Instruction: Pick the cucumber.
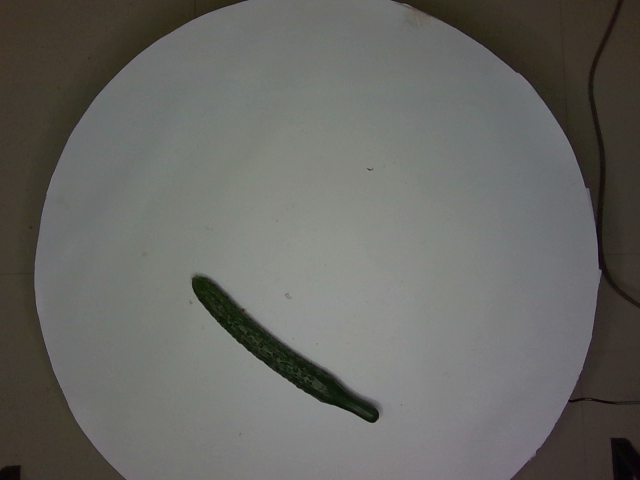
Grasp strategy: vertical